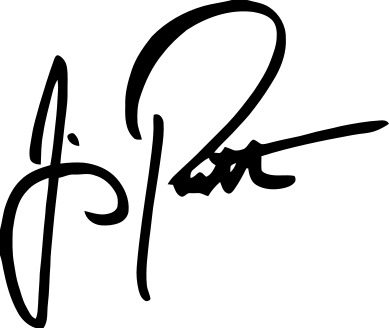
Signature of: jimmy panetta